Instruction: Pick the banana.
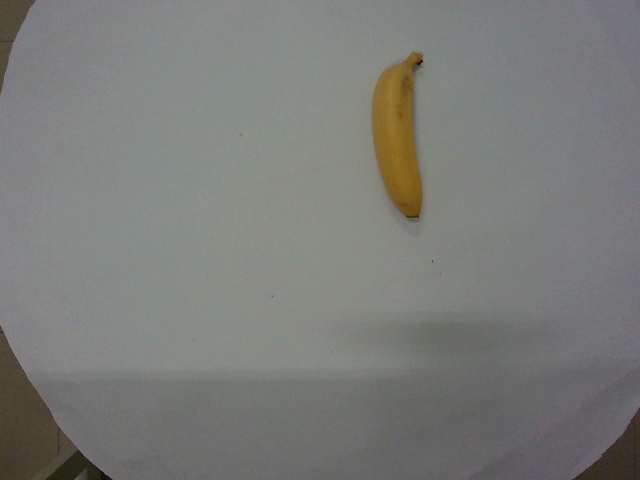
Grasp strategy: vertical